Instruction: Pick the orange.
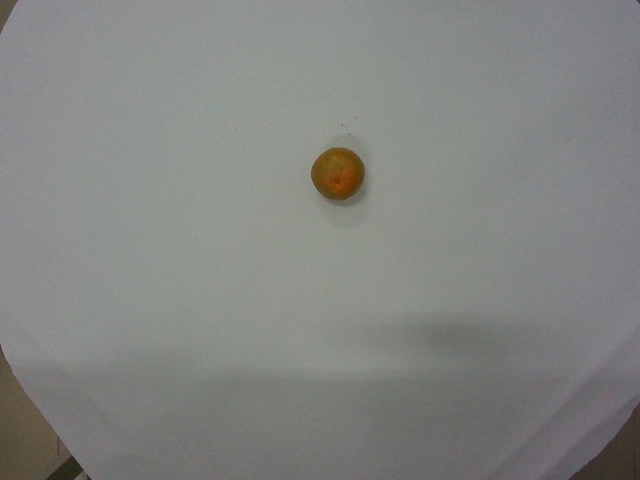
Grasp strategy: vertical